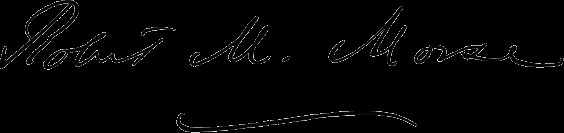
Signature of: robert mcneil morse